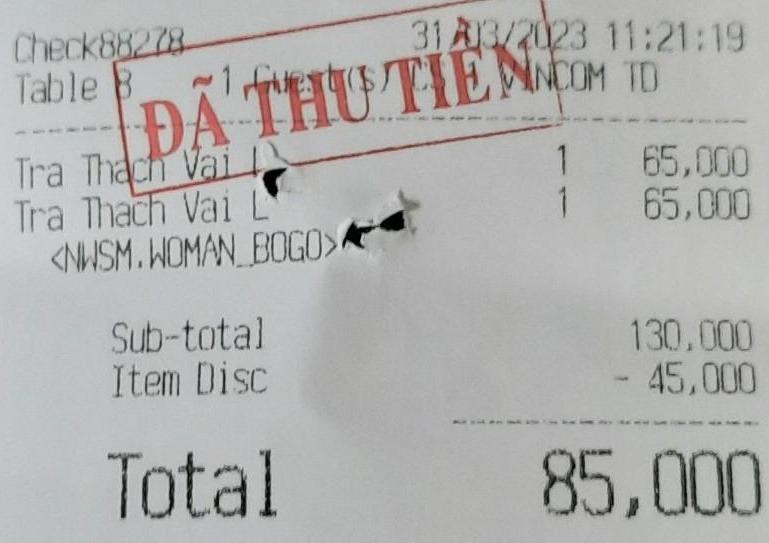
Check88278 31/03/2023 11:21:19
Table 8 1 Guest VINCOM TD

<table>
<tr>
<td>Tra Thach Vai L</td>
<td>1</td>
<td>65,000</td>
</tr>
<tr>
<td>Tra Thach Vai L</td>
<td>1</td>
<td>65,000</td>
</tr>
</table>

<NWSM.WOMAN_BOGO>

Sub-total 130,000
Item Disc - 45,000

Total 85,000